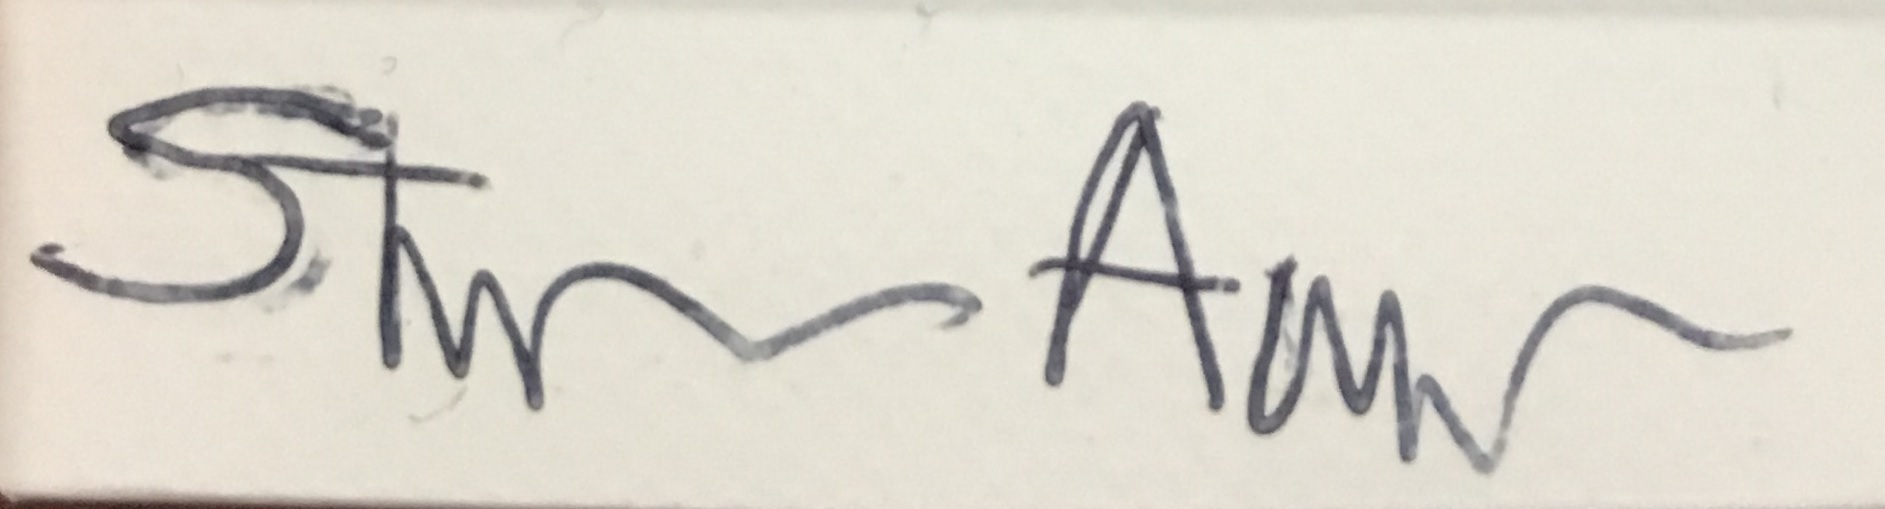
Signature of: stephen aryan